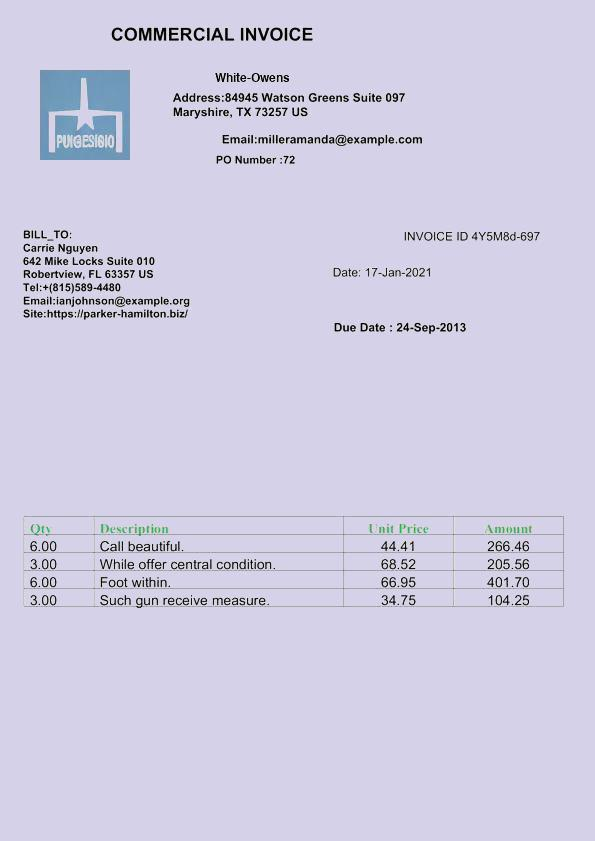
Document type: Invoice